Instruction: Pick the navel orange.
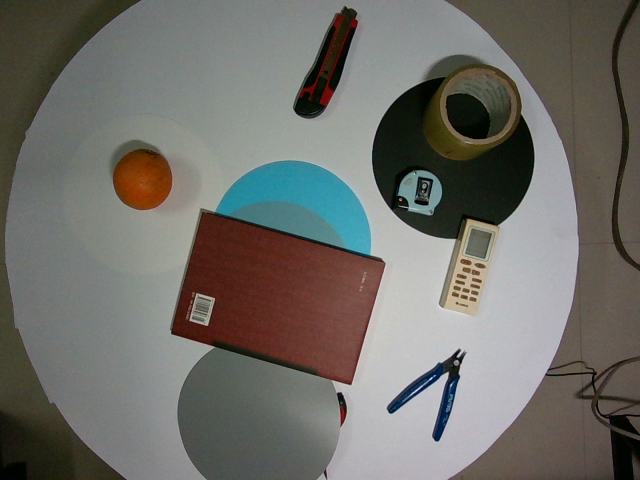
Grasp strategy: vertical